Question: What was observed in the imaging?
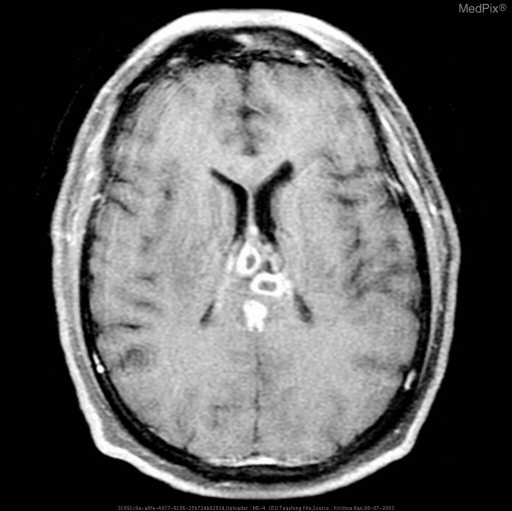
Answer: The imaging shows Patient has multiple ring-enhancing lesions with increased T2 signal within the deep cerebral white matter involving both hemispheres.  Three of the lesions are centered on the periventricular area.  A fourth lesion is present on the superior portion of the corpus collosum and a fifth cystic lesion in the posterior parieto-occiptial area.  No deviation of the midline is appreciated. Patient has multiple ring-enhancing lesions with increased T2 signal within the deep cerebral white matter involving both hemispheres (not shown).  Three of the lesions are centered on the periventricular area.  A fourth lesion is present on the superior portion of the corpus collosum and a fifth cystic lesion in the posterior parieto-occiptial area.  No deviation of the midline is appreciated..